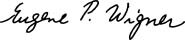
Signature of: eugene wigner